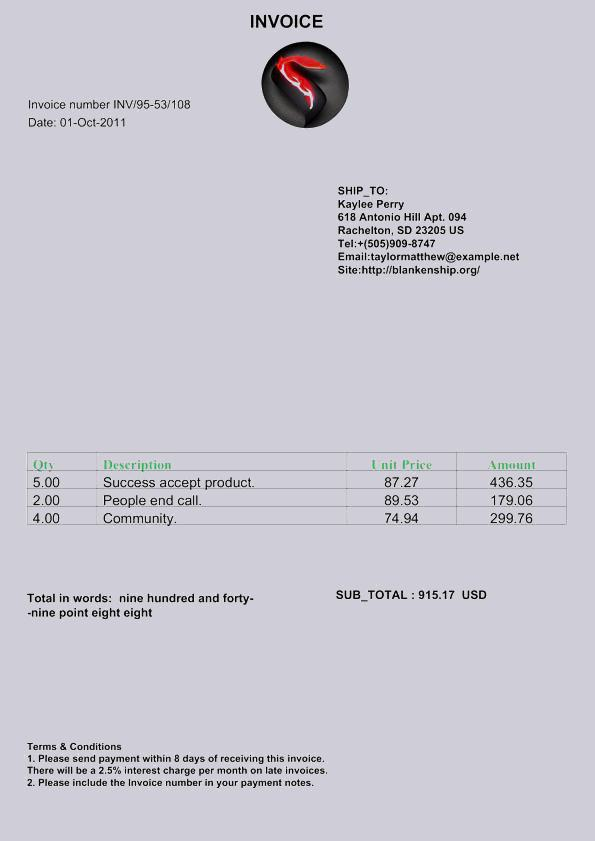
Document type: Invoice